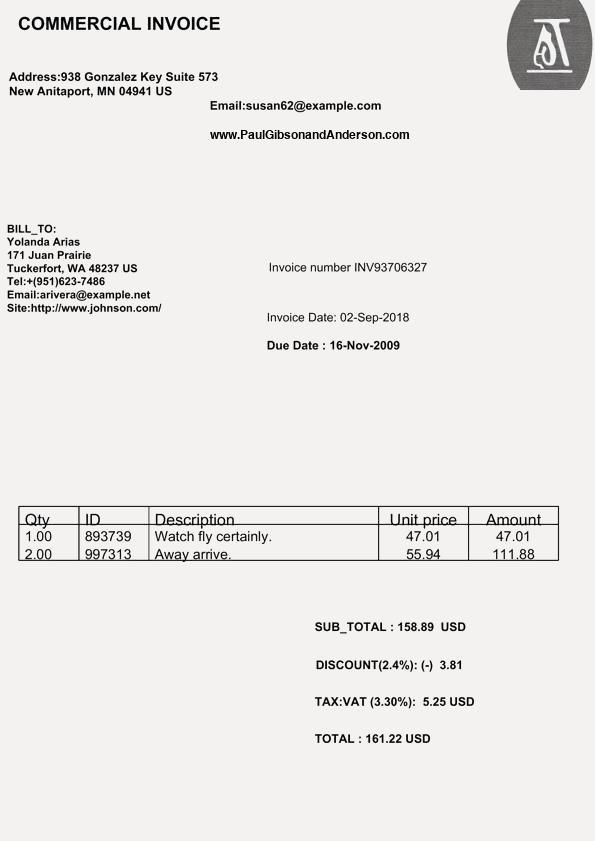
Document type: Invoice